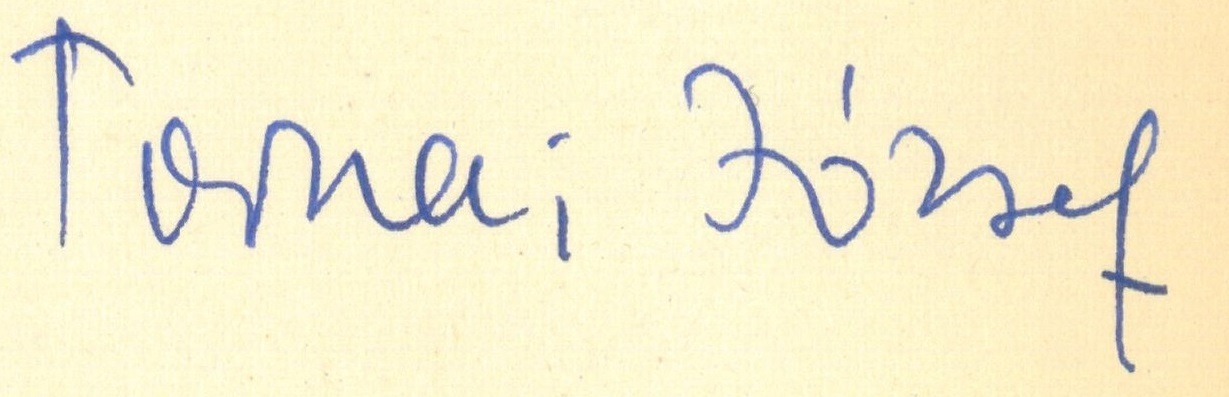
Signature of: józsef tornai